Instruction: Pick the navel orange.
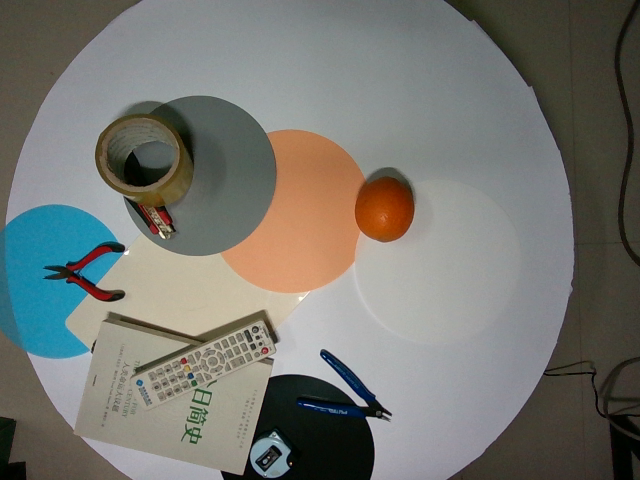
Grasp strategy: vertical